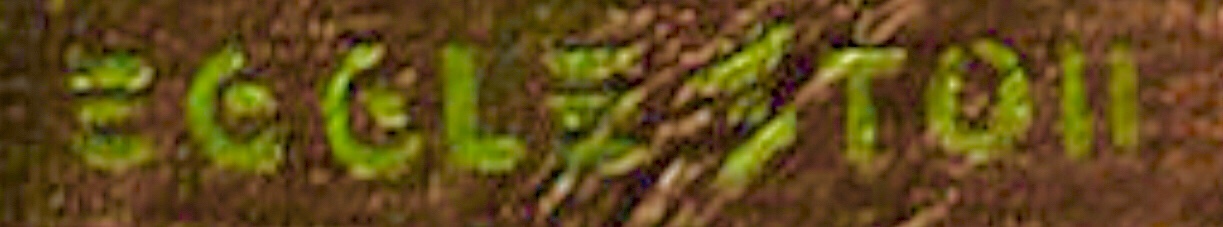
Signature of: edward mason eggleston